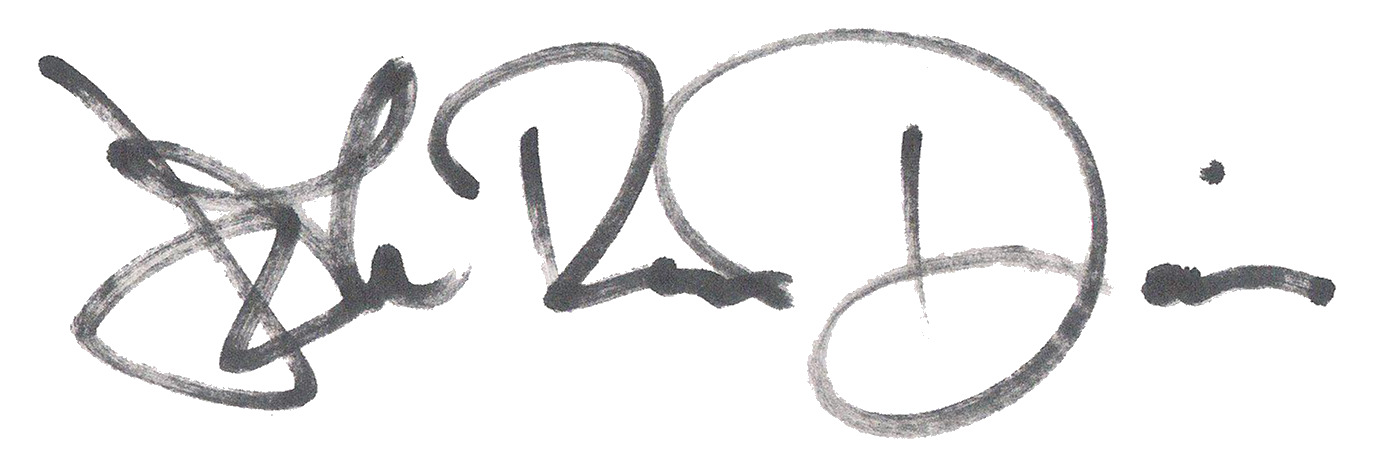
Signature of: john rhys davies